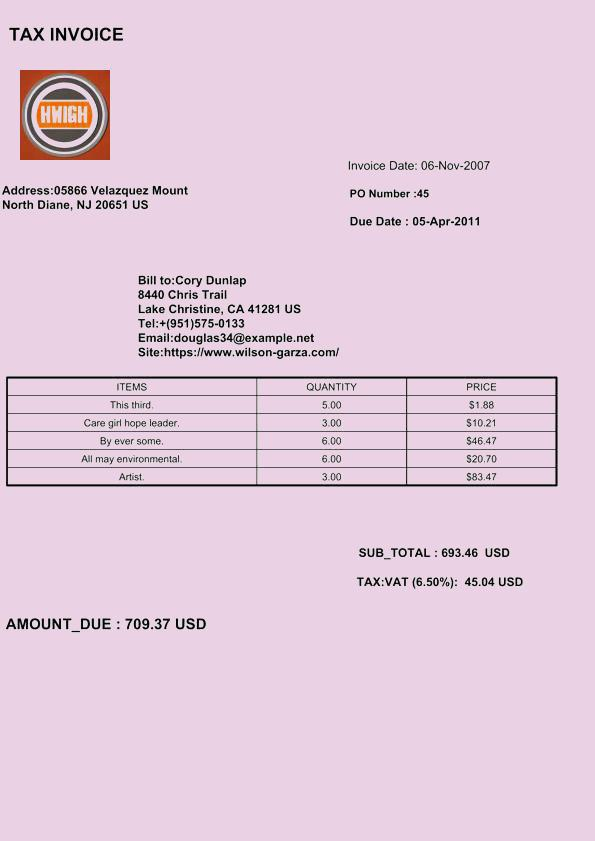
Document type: Invoice